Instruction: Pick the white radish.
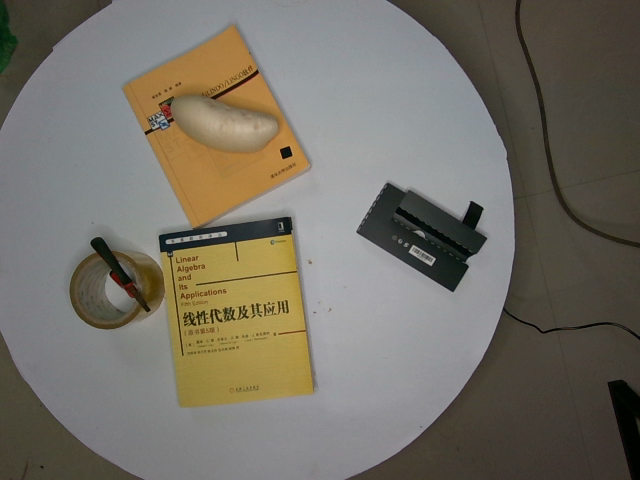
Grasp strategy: vertical